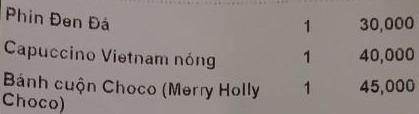
<table>
<tr>
<td>Phin Đen Đá</td>
<td>1</td>
<td>30,000</td>
</tr>
<tr>
<td>Capuccino Vietnam nóng</td>
<td>1</td>
<td>40,000</td>
</tr>
<tr>
<td>Bánh cuộn Choco (Merry Holly Choco)</td>
<td>1</td>
<td>45,000</td>
</tr>
</table>